Question: Explain the disease:
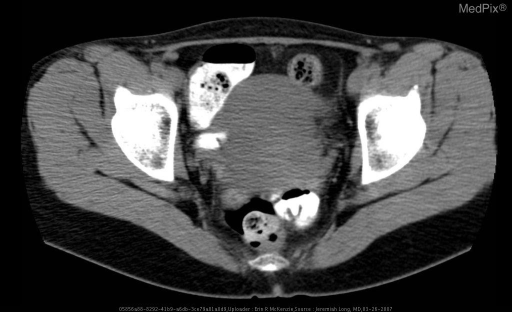
Answer: The disease is discussed as: A Meckel Diverticulum is a remnant of the vitelline duct, which is a persistent embryologic connection between the small bowel (usually distal ileum) and the umbilicus.  It most commonly presents in children, about 1/2 by the age of 2.  In children a Meckel Scan is 85% sensitive and 95% specific for a Meckel Diverticulum.  It is performed using 99m-Tc pertechnetate, which is preferentially taken up by mucous secreting cells of gastric mucosa or ectopic gastric tissue (i.e. Meckel Diverticulum).

The classic presentation of a Meckel Diverticulum is a male younger than 5 who presents with massive painless bleeding.  However, it may also cause intestinal obstruction as a lead point for a volvulus or commonly mimics appendicitis.  In 80-85% of cases, a Meckel Diverticulum is ectopic gastric mucosa.  It can also be ectopic pancreatic, duodenal, or colonic tissue.  The pancreatic tissue secretes digestive enzymes, which can cause an ulcer in the small bowel distal to the Meckel Diverticulum.  This ulceration may cause the bleeding seen at presentation.

Meckel Diverticulum is known for the "Rule of Two's."  In general it is present in only 2% of the population, but will only become symptomatic in 2% of that population.  It is usually 2 cm wide and 2 cm long and located 2 feet from the ileocecal valve.